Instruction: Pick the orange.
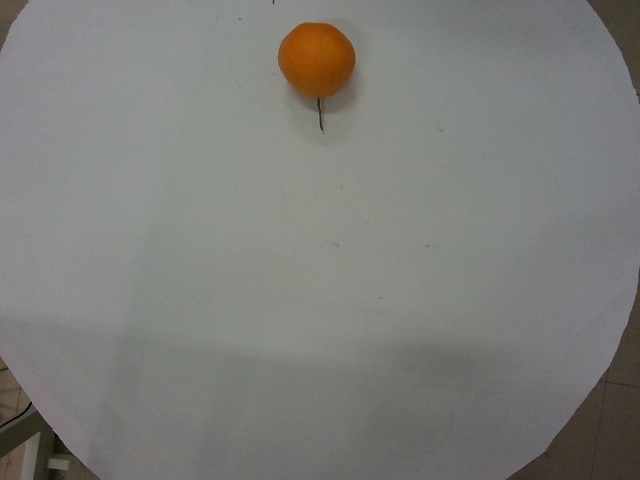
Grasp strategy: vertical